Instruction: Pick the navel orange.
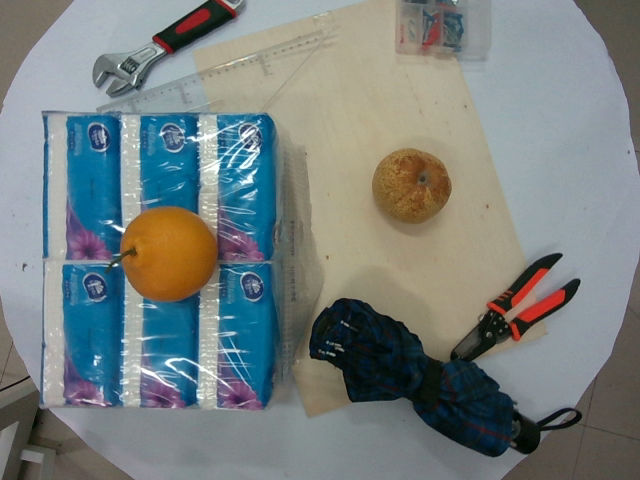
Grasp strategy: vertical